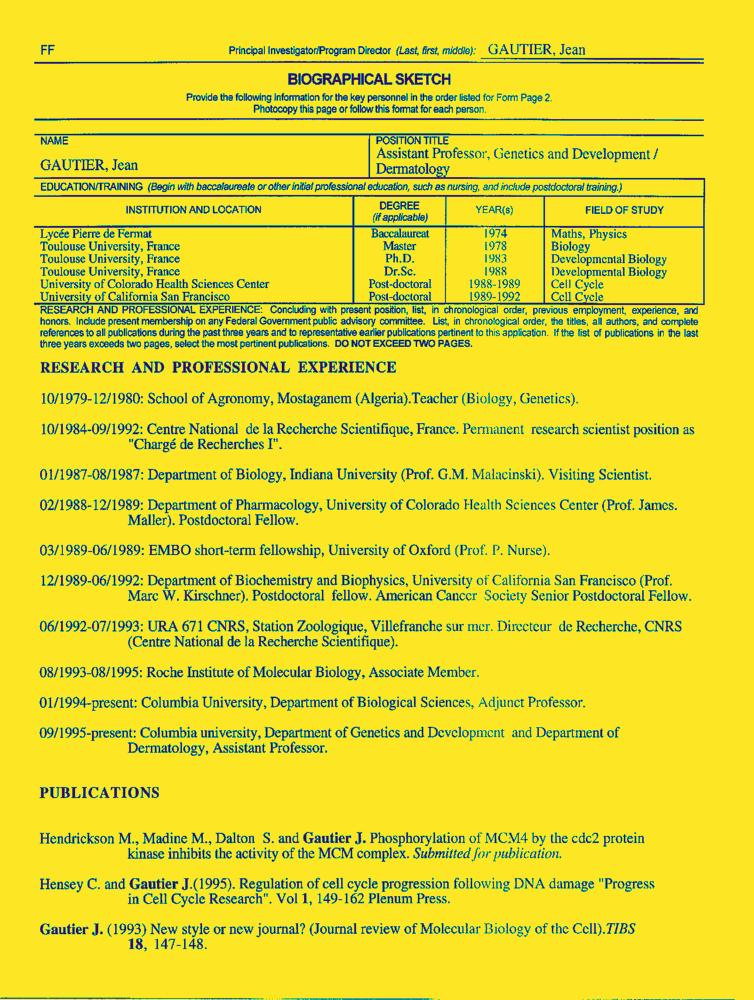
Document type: Resume-Doc